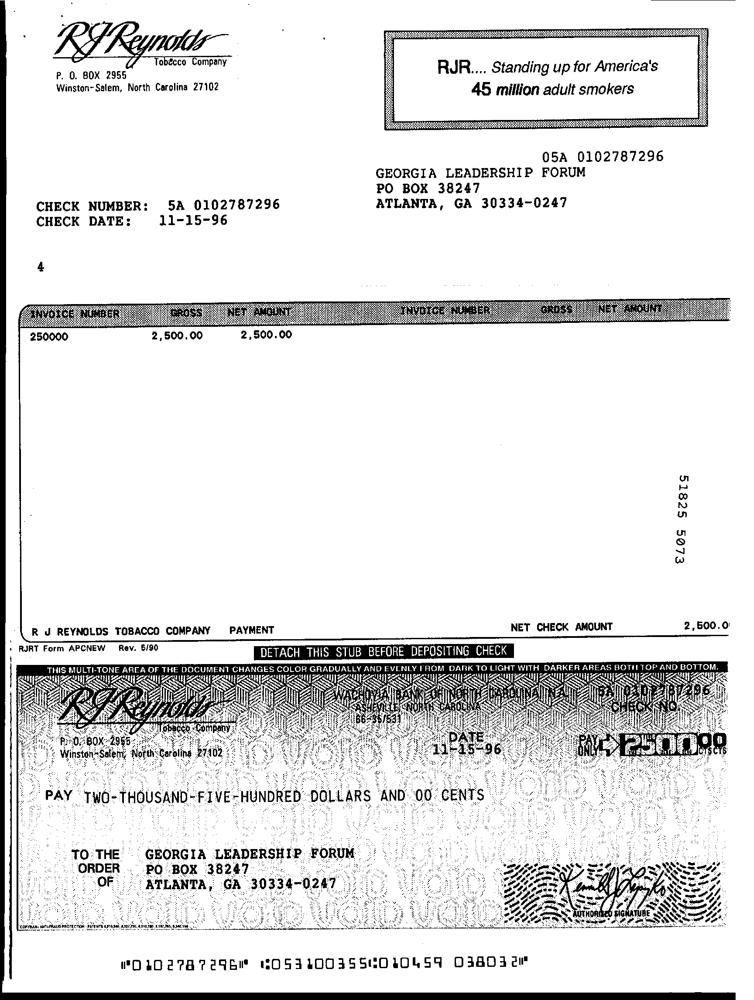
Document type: Invoice